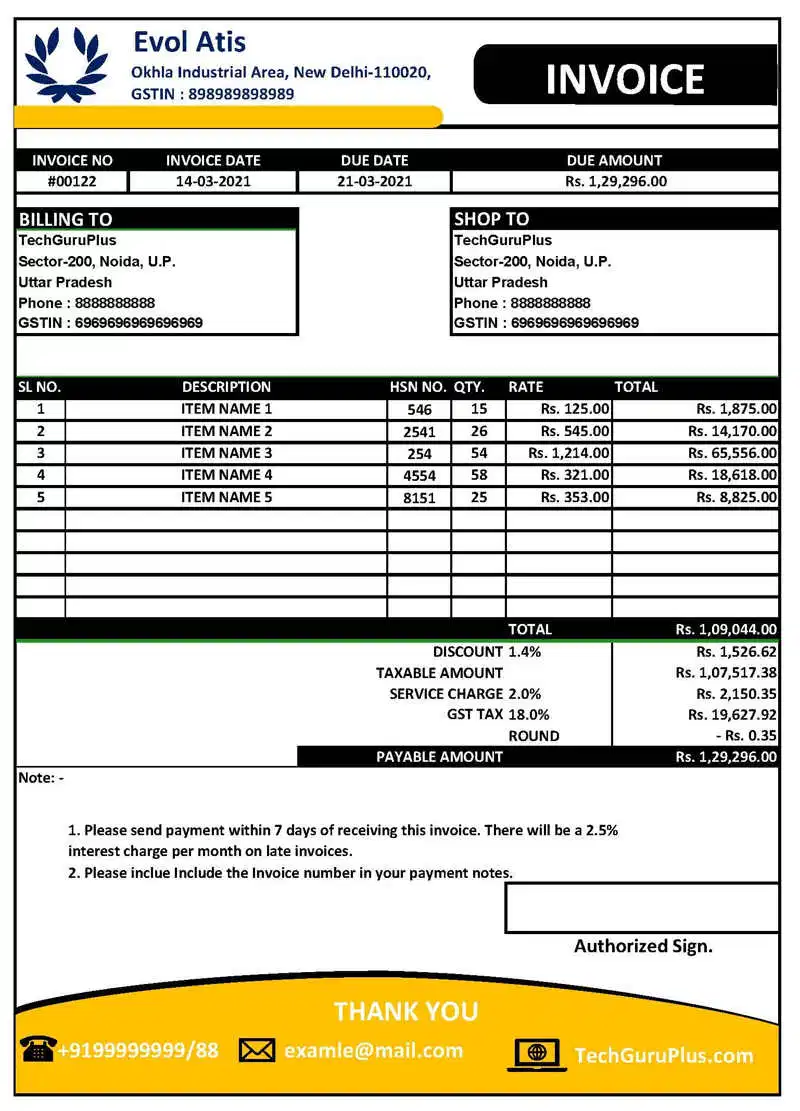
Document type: Invoice